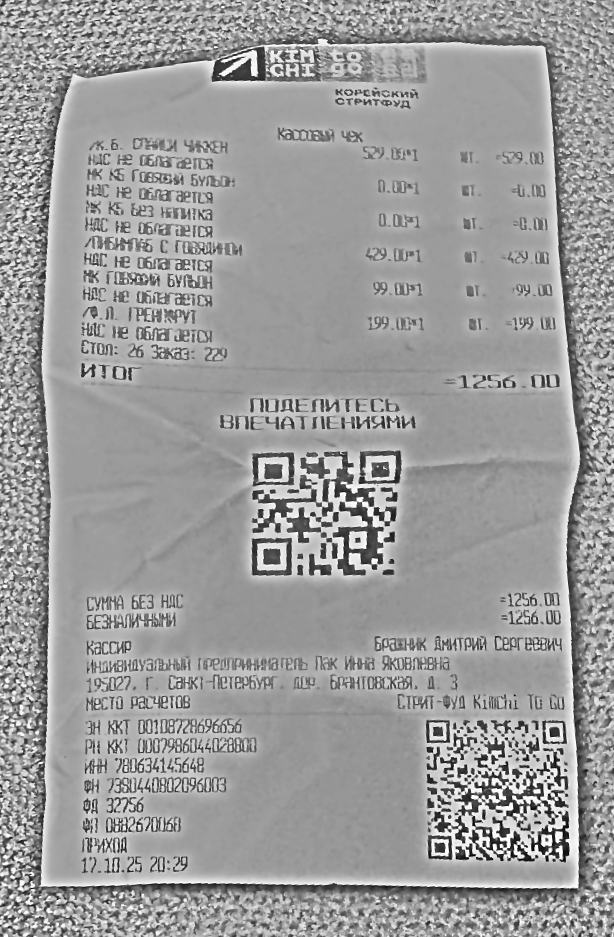
Продавец: Индивидуальный предприниматель Пак Инна Яковлевна,
ИНН: 780634145648
Дата: 17.10.25 20:29
Товары: НК.Б. СПАЙСИ ЧИКЕН; НК КБ Говяжий Бульон; НК КБ Без напитка; /ПИБИМПАБ С ГОВЯДИНОЙ; НК КБ Говяжий Бульон; /Ф.Л. ГРЕЙПФРУТ
Количество: 1; 1; 1; 1; 1; 1
Цена: 529.00; 0.00; 0.00; 429.00; 99.00; 199.00
Сумма: 529.00; 0.00; 0.00; 429.00; 99.00; 199.00
Итого: 1256.00